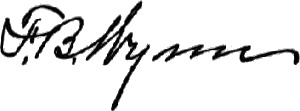
Signature of: frank b wynn